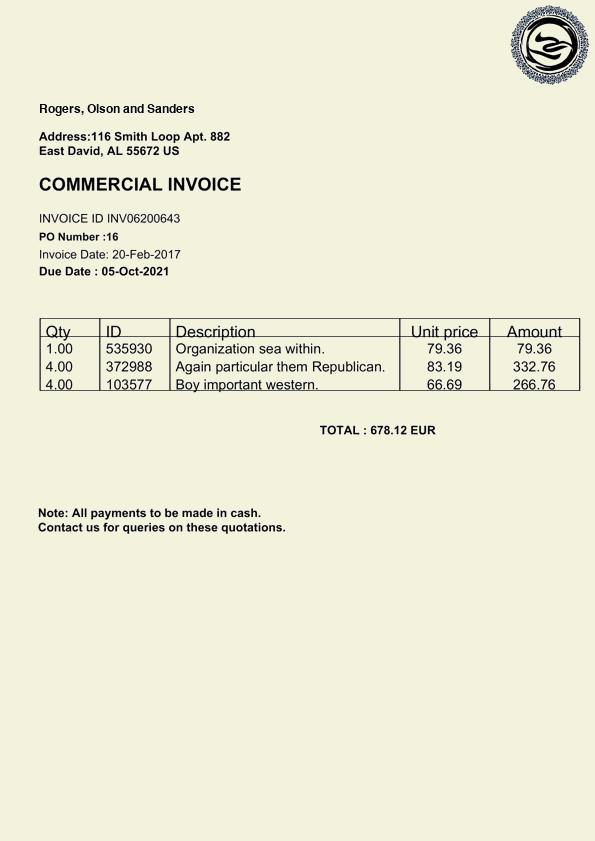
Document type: Invoice